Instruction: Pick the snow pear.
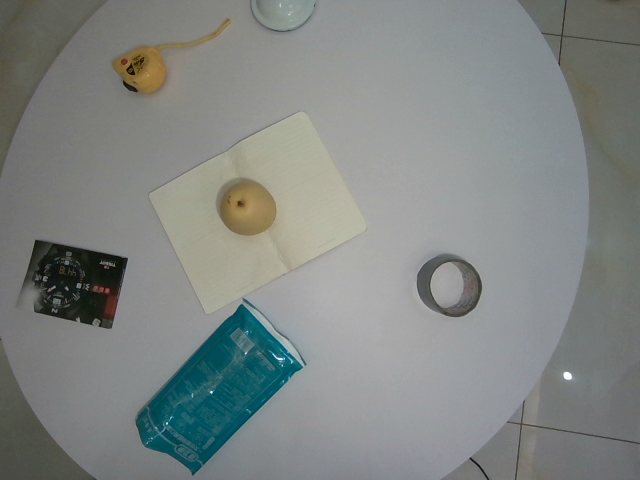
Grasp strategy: vertical